Please extract the written amount, numerical amount, recipient's name, date on the cheque, and the bank's name from the image.
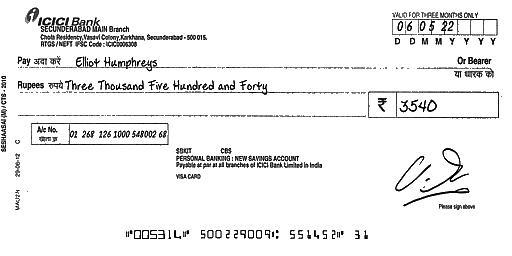
amt_in_words: Three Thousand Five Hundred and Forty
amt_in_figures: 3540
payee_name: Elliot Humphreys
bank_name: ICICI Bank
cheque_date: 06/05/22